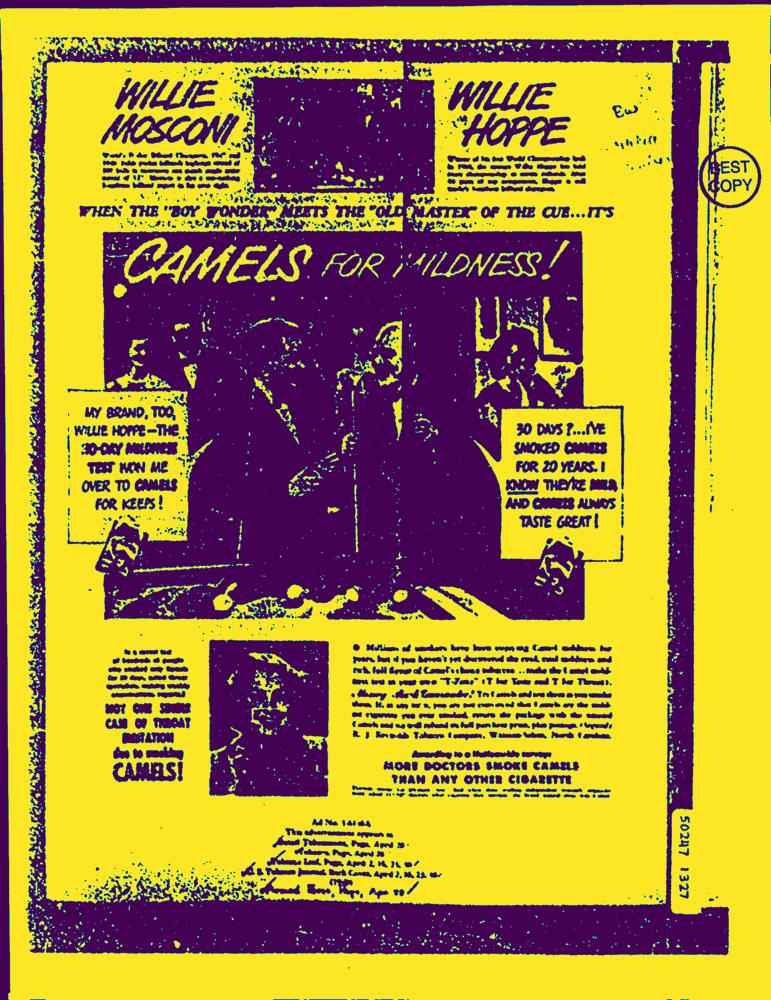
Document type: AD